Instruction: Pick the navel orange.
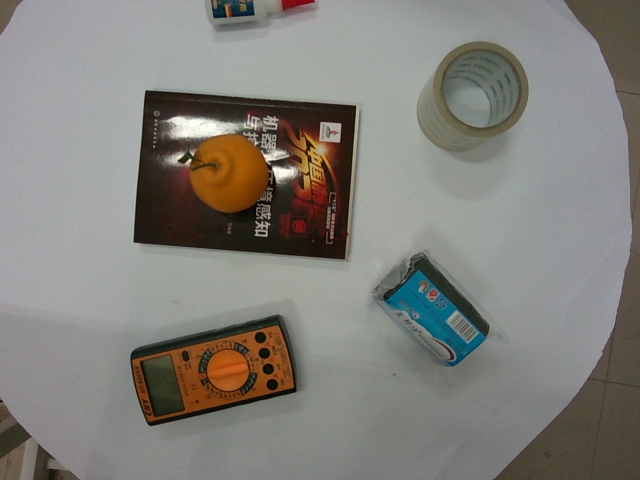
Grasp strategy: vertical